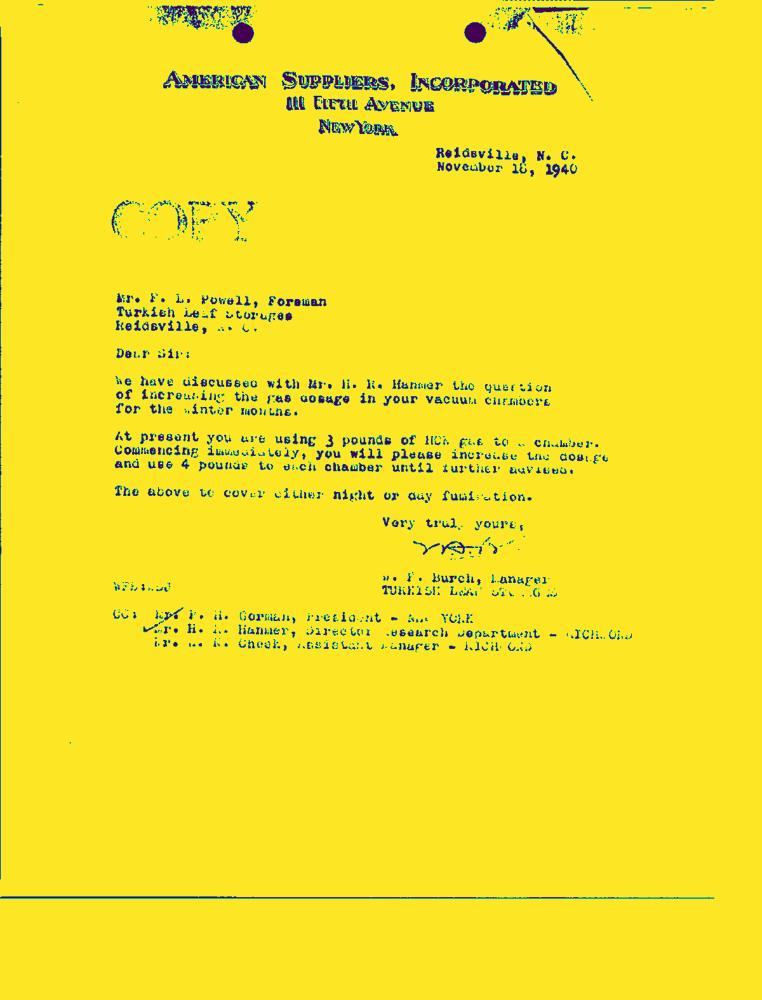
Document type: Letter-Doc